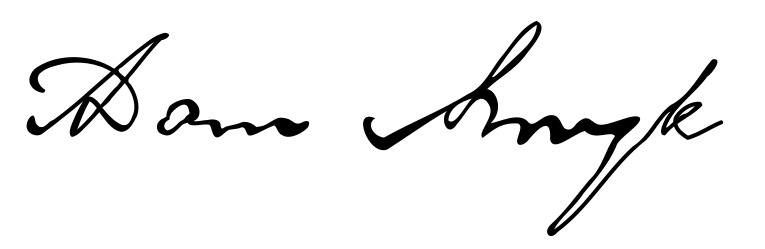
Signature of: adam asnyk